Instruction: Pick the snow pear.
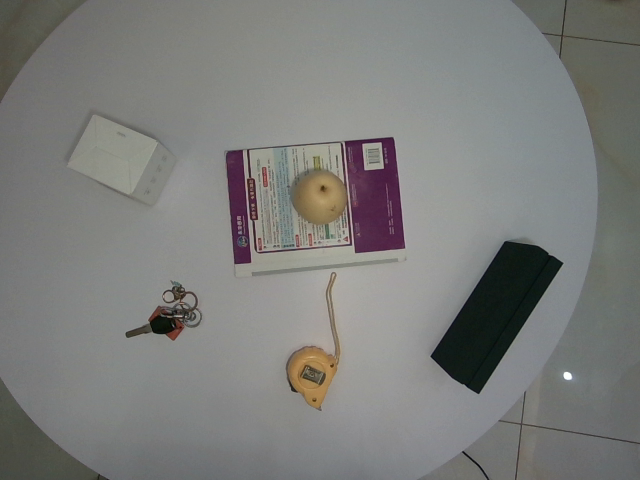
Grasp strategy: vertical